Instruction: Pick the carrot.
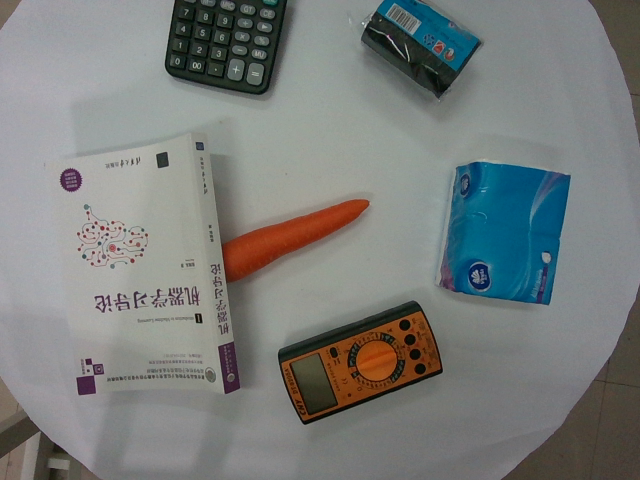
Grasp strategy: vertical